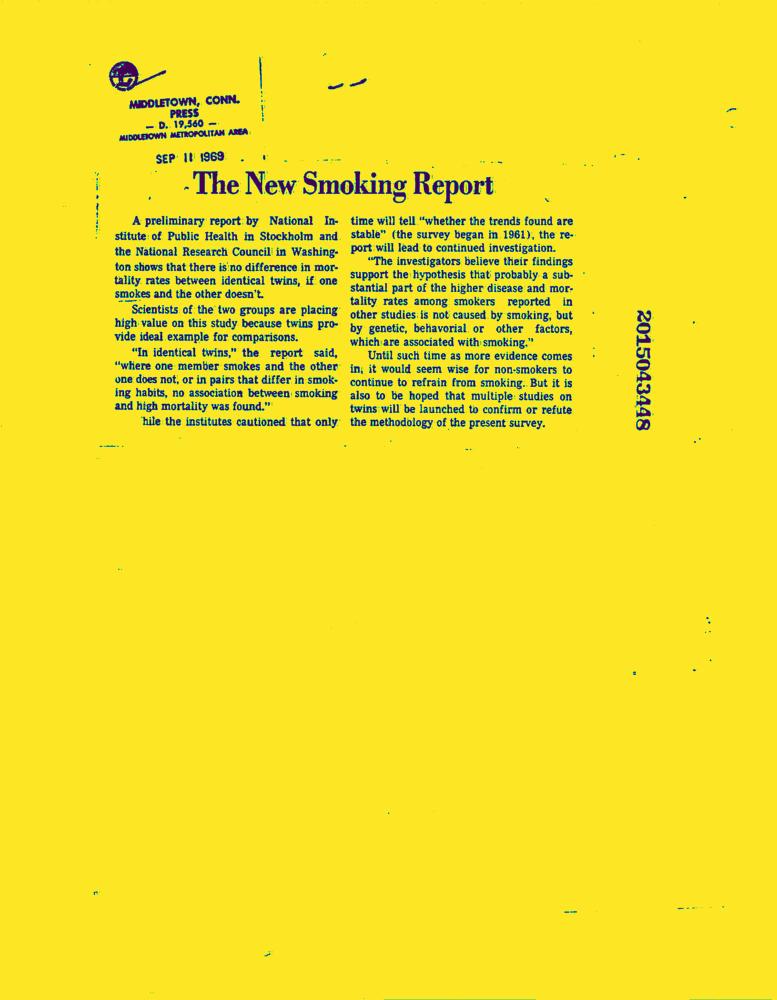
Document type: News-Article